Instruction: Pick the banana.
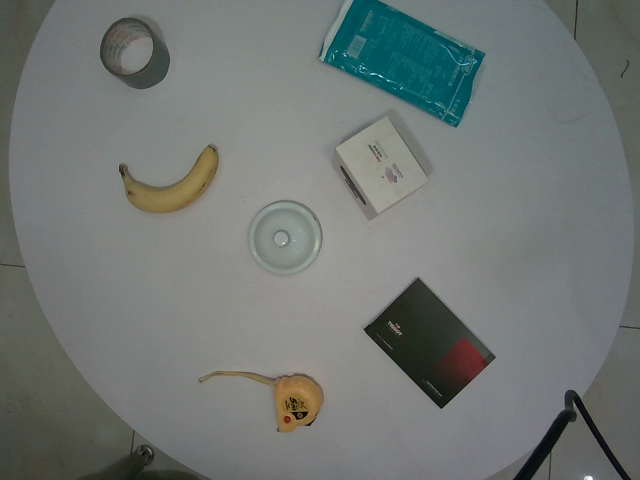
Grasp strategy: vertical